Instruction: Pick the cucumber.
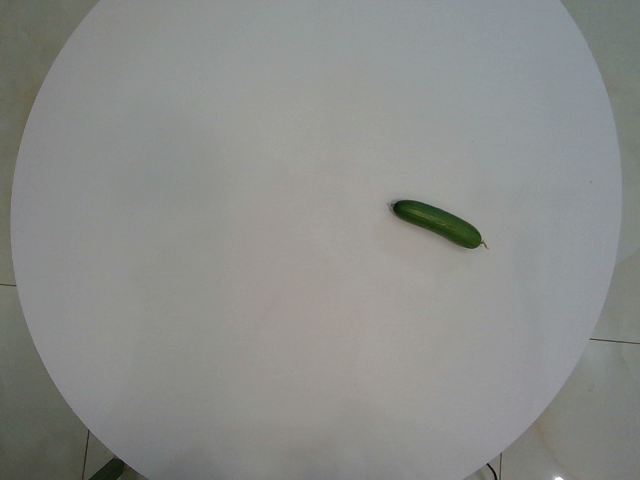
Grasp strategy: vertical